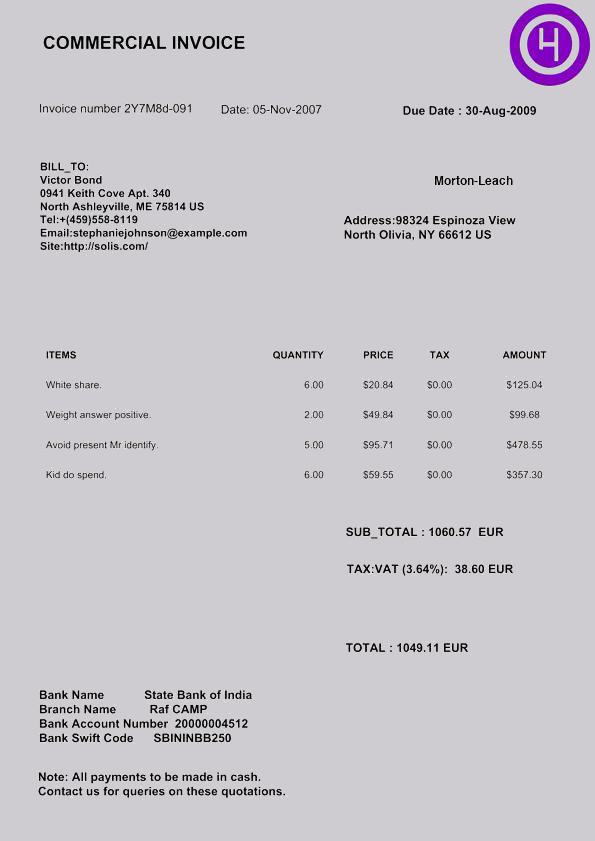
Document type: Invoice